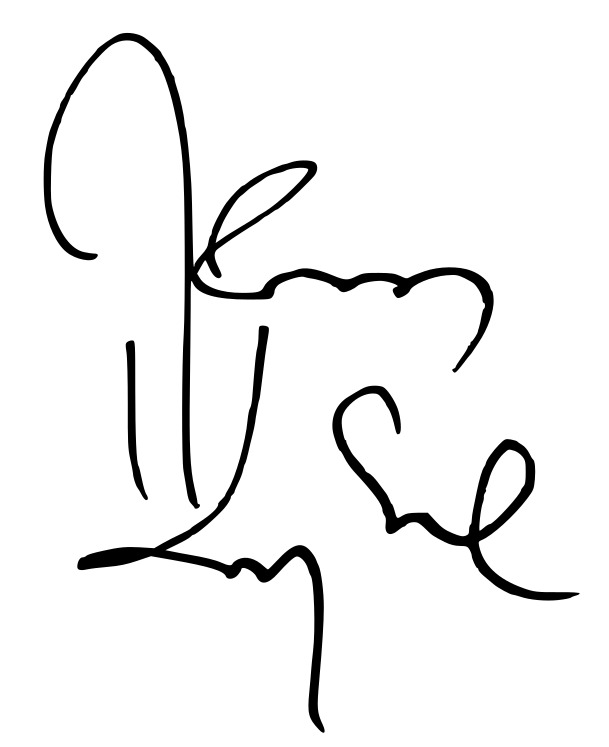
Signature of: jerzy kryszak